Patient: Female, age 82
An 82-year-old African-American female was brought from nursing home after she complained of vague abdominal discomfort for 1 day. She had no nausea, vomiting, shortness of breath, cough, night sweats, fever, appetite change, or weight loss. The review of symptoms was otherwise unremarkable. Her past medical history included dementia, diabetes mellitus, and hypertension. On admission, her blood pressure was 92/63 mm Hg, pulse rate was 83 bpm, temperature was 97  F, respiratory rate was 19/min, and oxygen saturation was 99% on room air. Physical examination revealed reduced air entry with fine crepitation on right lung base, mild abdominal distension, and diffuses tenderness with no guarding, rigidity, or rebound tenderness. Laboratory findings were significant for hemoglobin of 11.2 gm/dl, blood urea nitrogen level of 38 mg/dl, serum creatinine of 1.6 mg/dl, blood glucose of 393 mg/dl, amylase of 115 mg/dl, and serum albumin of 2.8 gm/dl. White blood cell count, serum lipase, ketones, and lactic acid levels were normal. Blood cultures showed no growth. Computed tomography (CT) scan of abdomen and pelvis revealed retained fecal material in the colon, non-obstructing left renal calculus, and bilateral small pleural effusion with right-sided lung infiltrates. The patient was managed for constipation and suspected pneumonia, and was started on ceftriaxone and azithromycin. Subsequent CT scan of the chest (Figure 1) showed 4.5 cm pleural-based opacity in right lung base with a small cavity, patchy ground-glass opacity in right upper and right middle lobe along with bibasilar subsegmental atelectasis. Antibiotics were discontinued after 2 days as clinical suspicion of bacterial pneumonia was low. She was placed on airborne isolation. Subsequently, sputum smear for acid-fast bacilli was positive. Mycobacterial culture reported positive growth of M. nebraskense, while polymerase chain reaction returned negative for Mycobacterium gordonae,  M. kansasii, MAC, and Mycobacterium tuberculosis. With the patient asymptomatic and her constipation improved with laxatives, she was discharged with plans for close follow-up as outpatient.
Keywords: mycobacterium nebraskense, cavitary lung disease, nontuberculous mycobacterium, rare nontuberculous mycobacterium, scotochromogenic mycobacterium
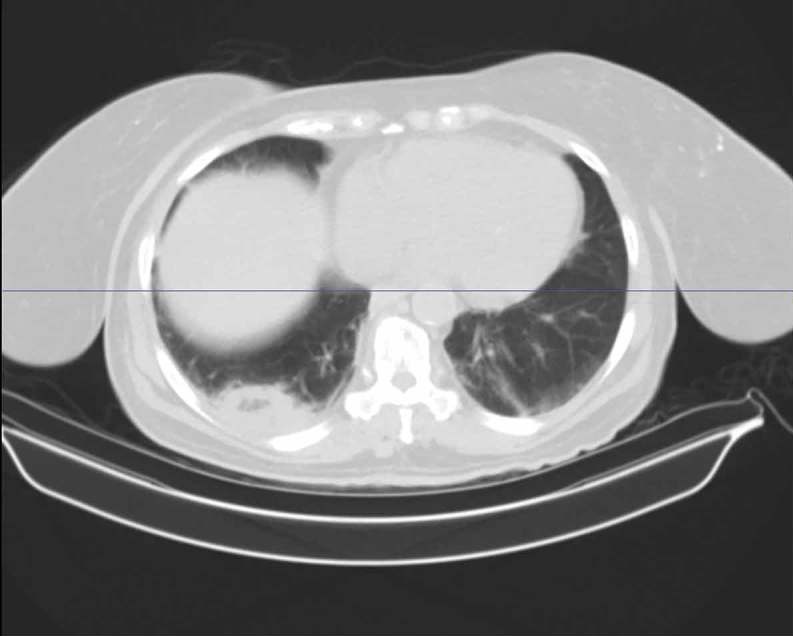
Image caption: Chest CT scan reveals right lower lobe cavity.